Question: Talk about the condition:
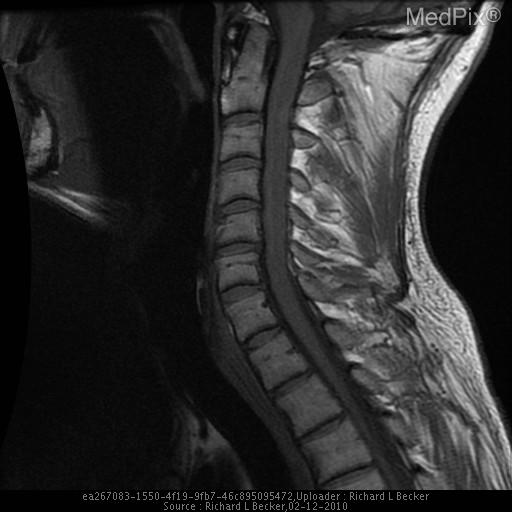
Answer: The disease is discussed as: Hemangioblastomas account for 2% of all primary cord tumors.  Most occur in the dorsal portion of the cord, with 60% intramedullary and 40% intradural/extramedullary.  They are frequently solitary (80%), with the most common location thoracic (50%), with 40% occurring in the cervical region.  These tumors manifest in the fourth decade and 1/3 of patients have von Hippel-Lindau disease.  They often present as intramedullary cysts with one or more vascular nodules and dilated, tortuous veins usually on the dorsal surface of the cord, seen on angiography.  About 40% of all hemangioblastomas and 60% of intramedullary hemangioblastomas are associated with a syrinx.

MR findings typically show an enlarged, sometimes irregular widening of the cord that is predominately hypointense on T1WI and becomes hyperintense on T2WI.  This is due to the cystic component, which is also indistinguishable from the surrounding edema on T2WI.  The tumor nidus may sometimes be seen as isointense (to cord), nodular on T1- weighted sequence within the intramedullary or intradural cystic cavity, but becoming hyperintense on T2WI (usually indistinguishable from the cystic cavity or surrounding edema).  An associated syrinx may be quite extensive, extending over multiple levels above and below the tumor.  Reports have shown that the tumor nidus rapidly and intensely enhances on T1WI following the administration of gadopentetate dimeglumine, helping to demarcate the tumor from the surrounding edema, thus providing valuable preoperative localization.  Additionally, focal areas of signal void on both T1- and T2WI may be seen, depicting the flow in dilated feeding/draining vessels.  Initial experience suggests that a densely enhancing solid tumor nodule within a large "syrinx" cavity and associated "feeding" vessels is highly suggestive, if not diagnostic, of a hemangioblastoma.